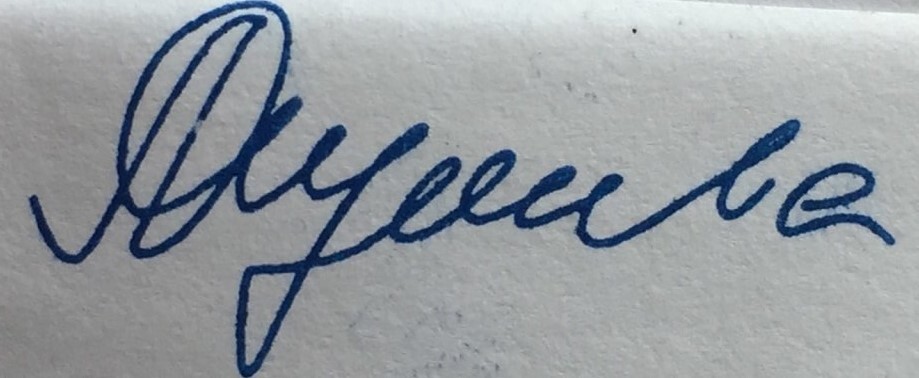
Signature of: lyubov yakusheva